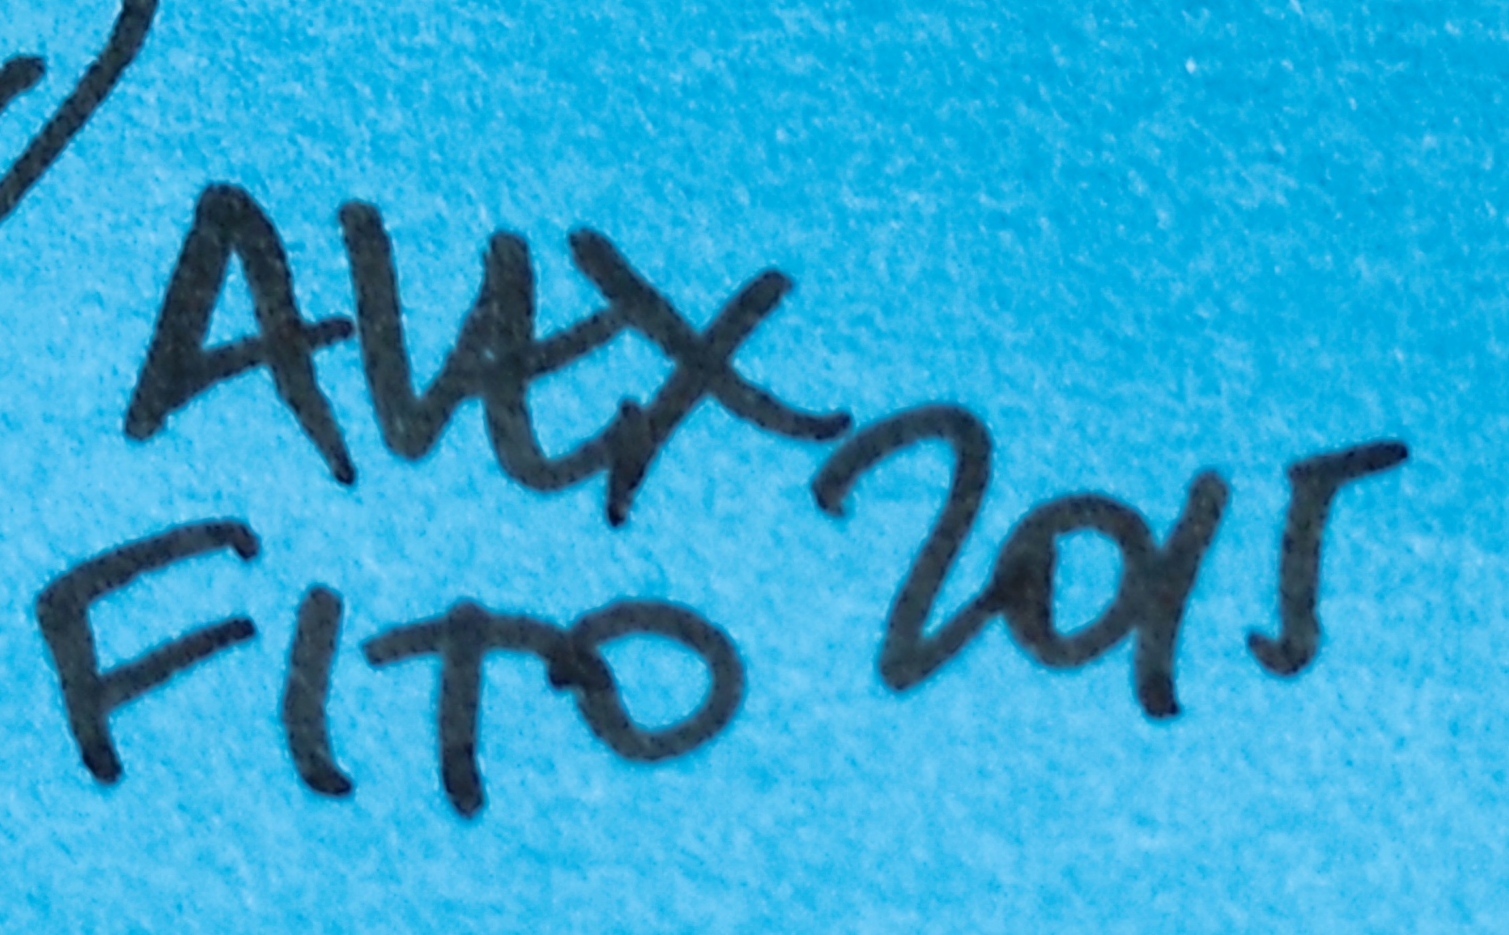
Signature of: álex fito